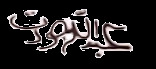
Signature of: abdullah cevdet